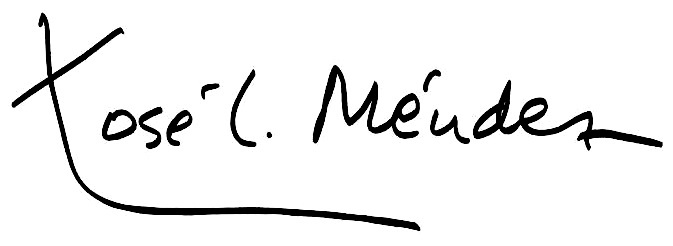
Signature of: xosé luís méndez ferrín